Question: Which state is mentioned in the document?
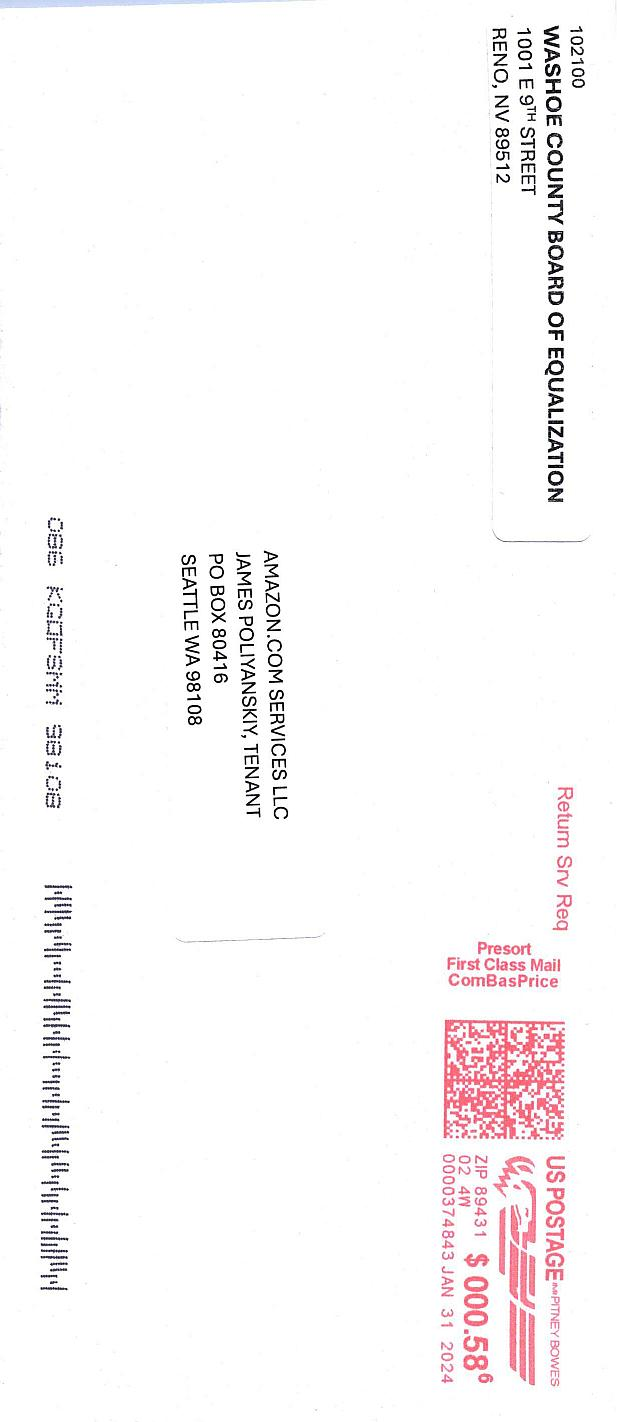
Answer: "Washington"